Question: What is the appraised value of the property as recorded in the document?
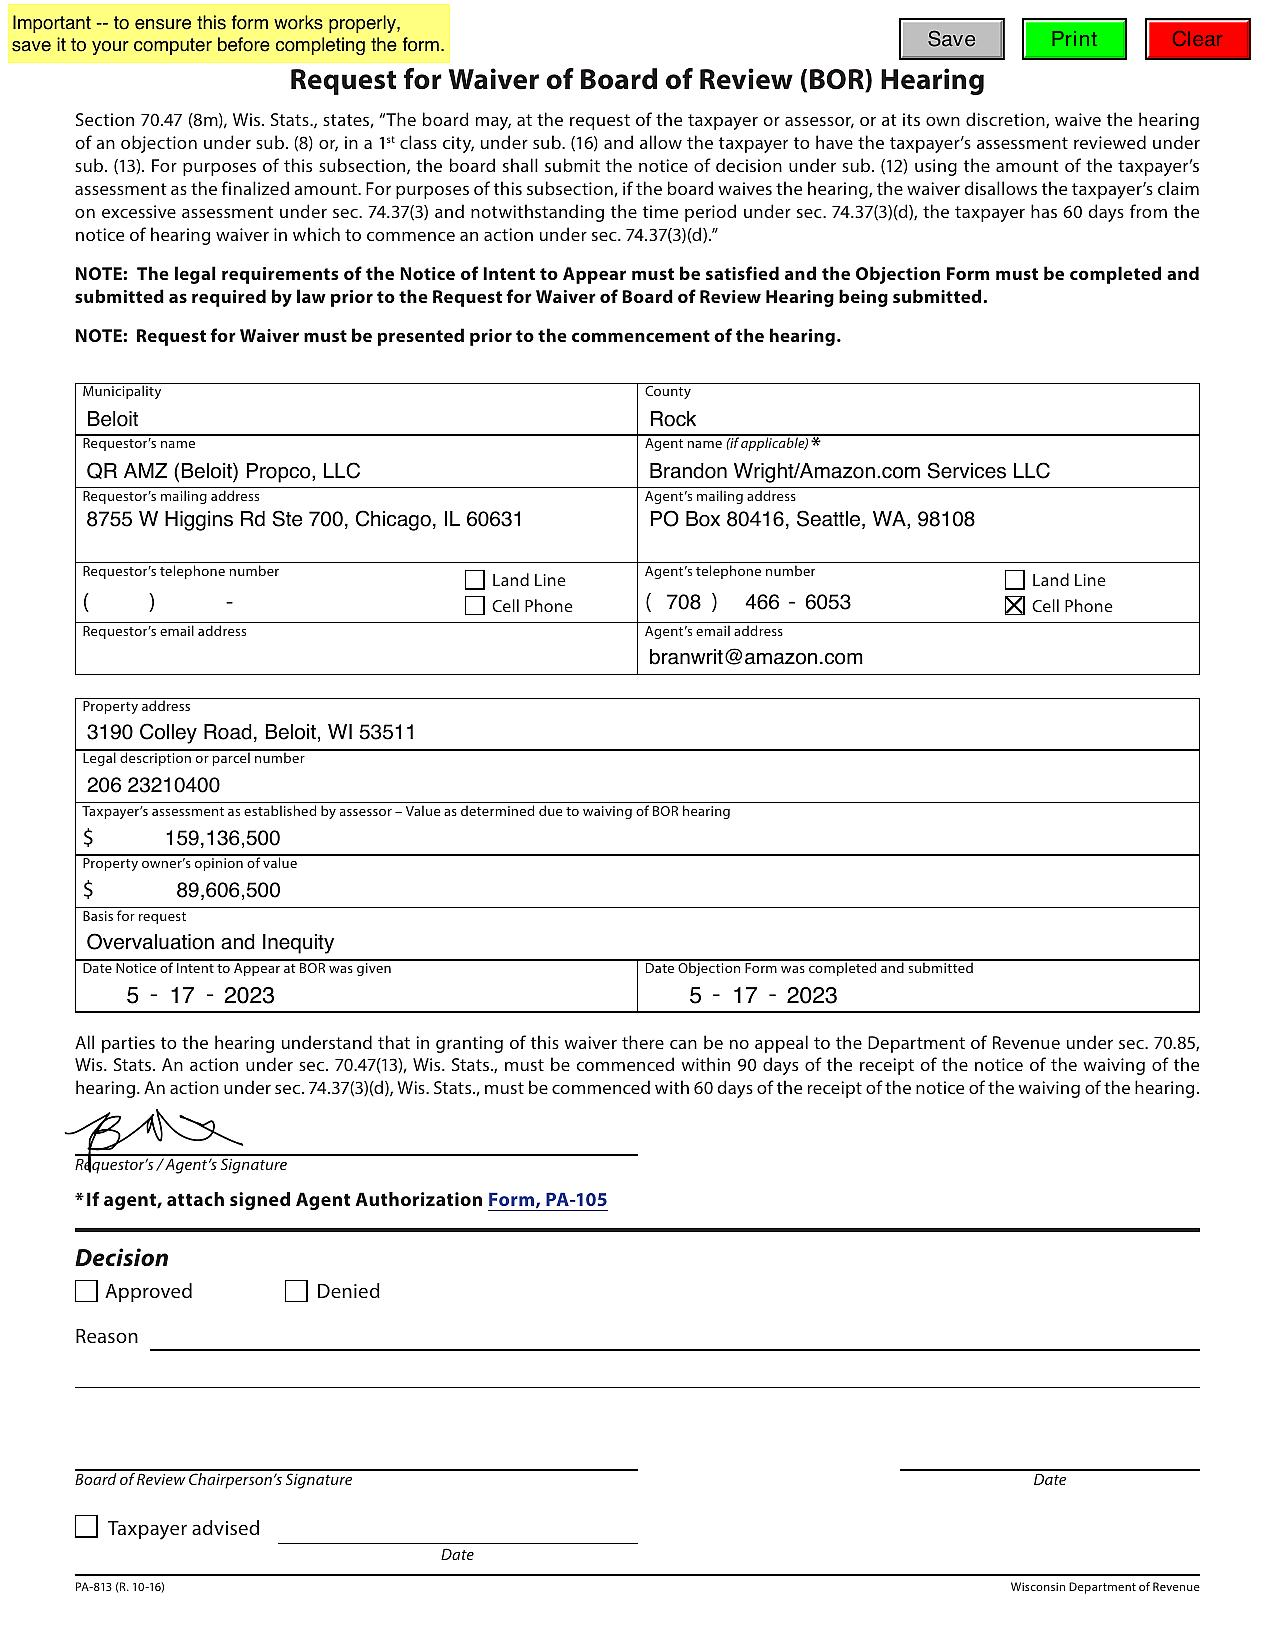
Answer: "$159,136,500 "